Question: Which state is mentioned in the document?
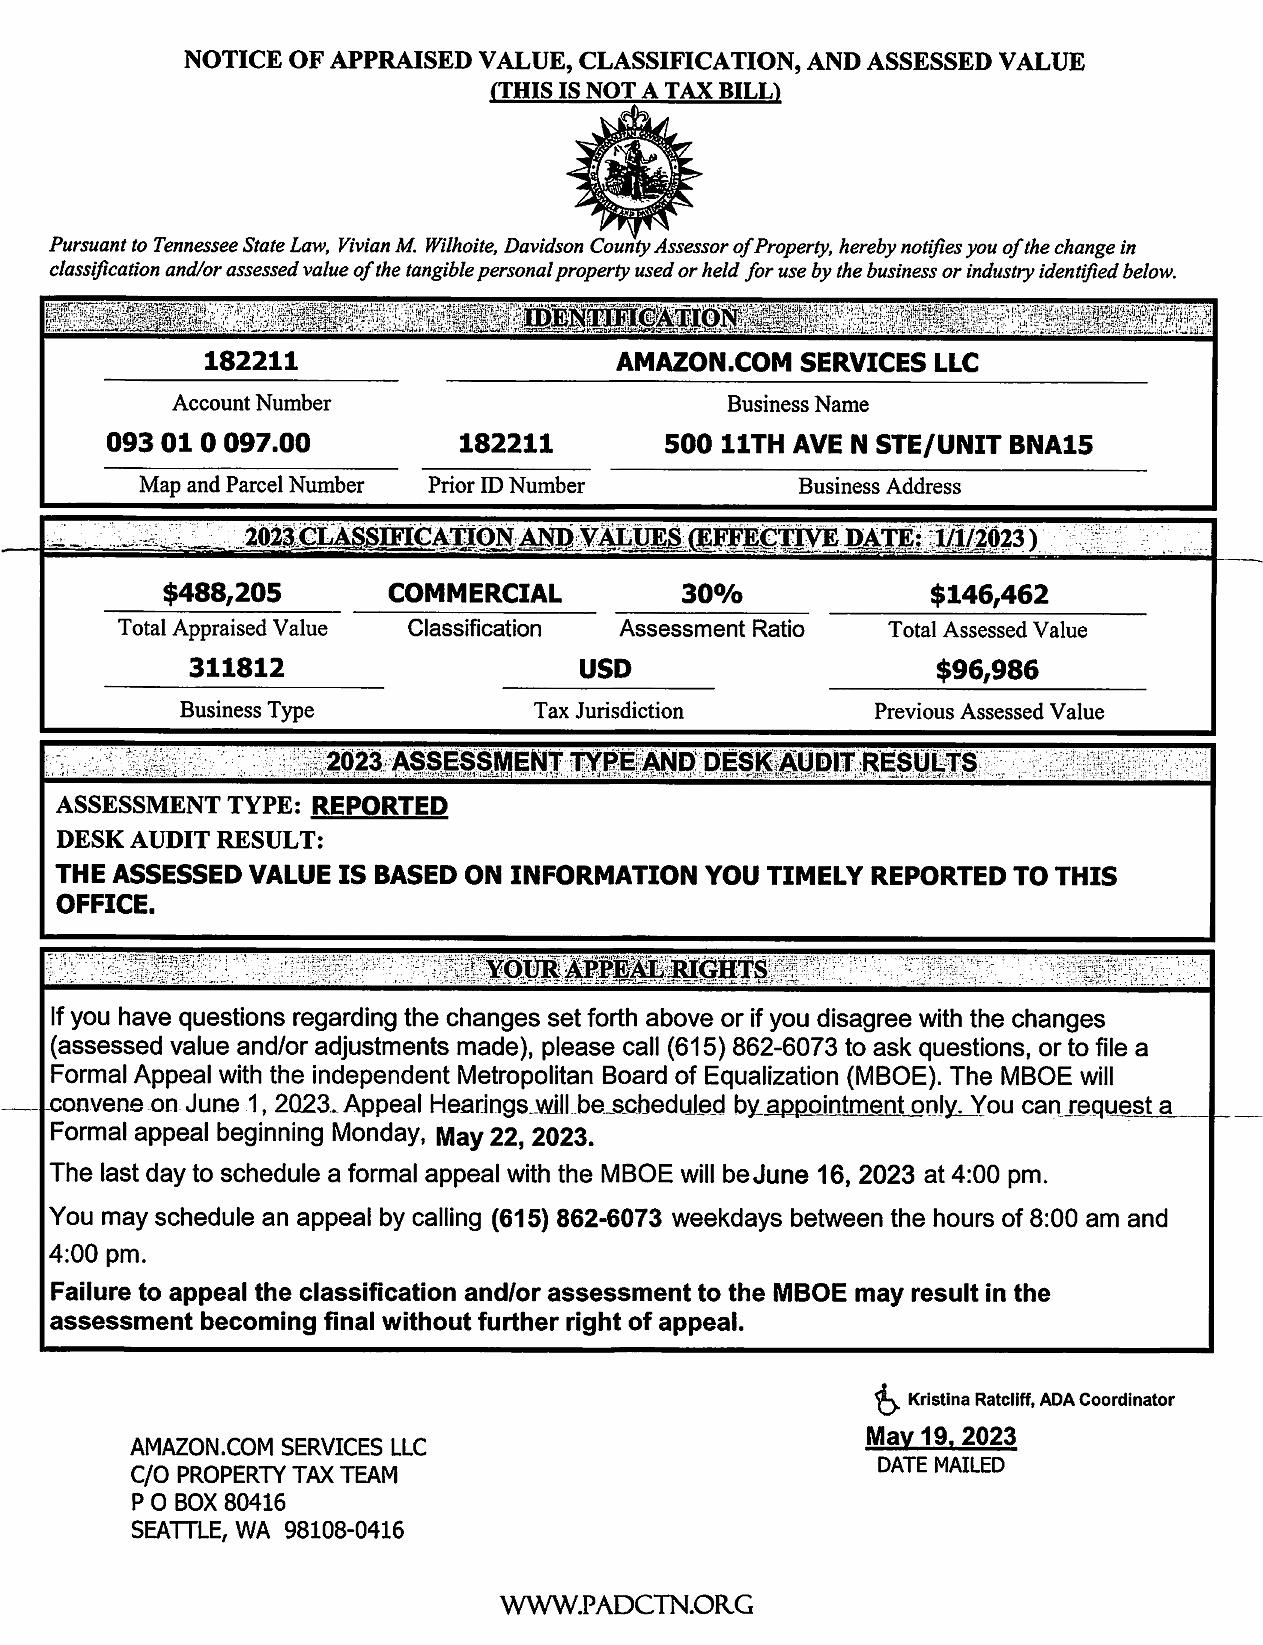
Answer: "Tennessee"